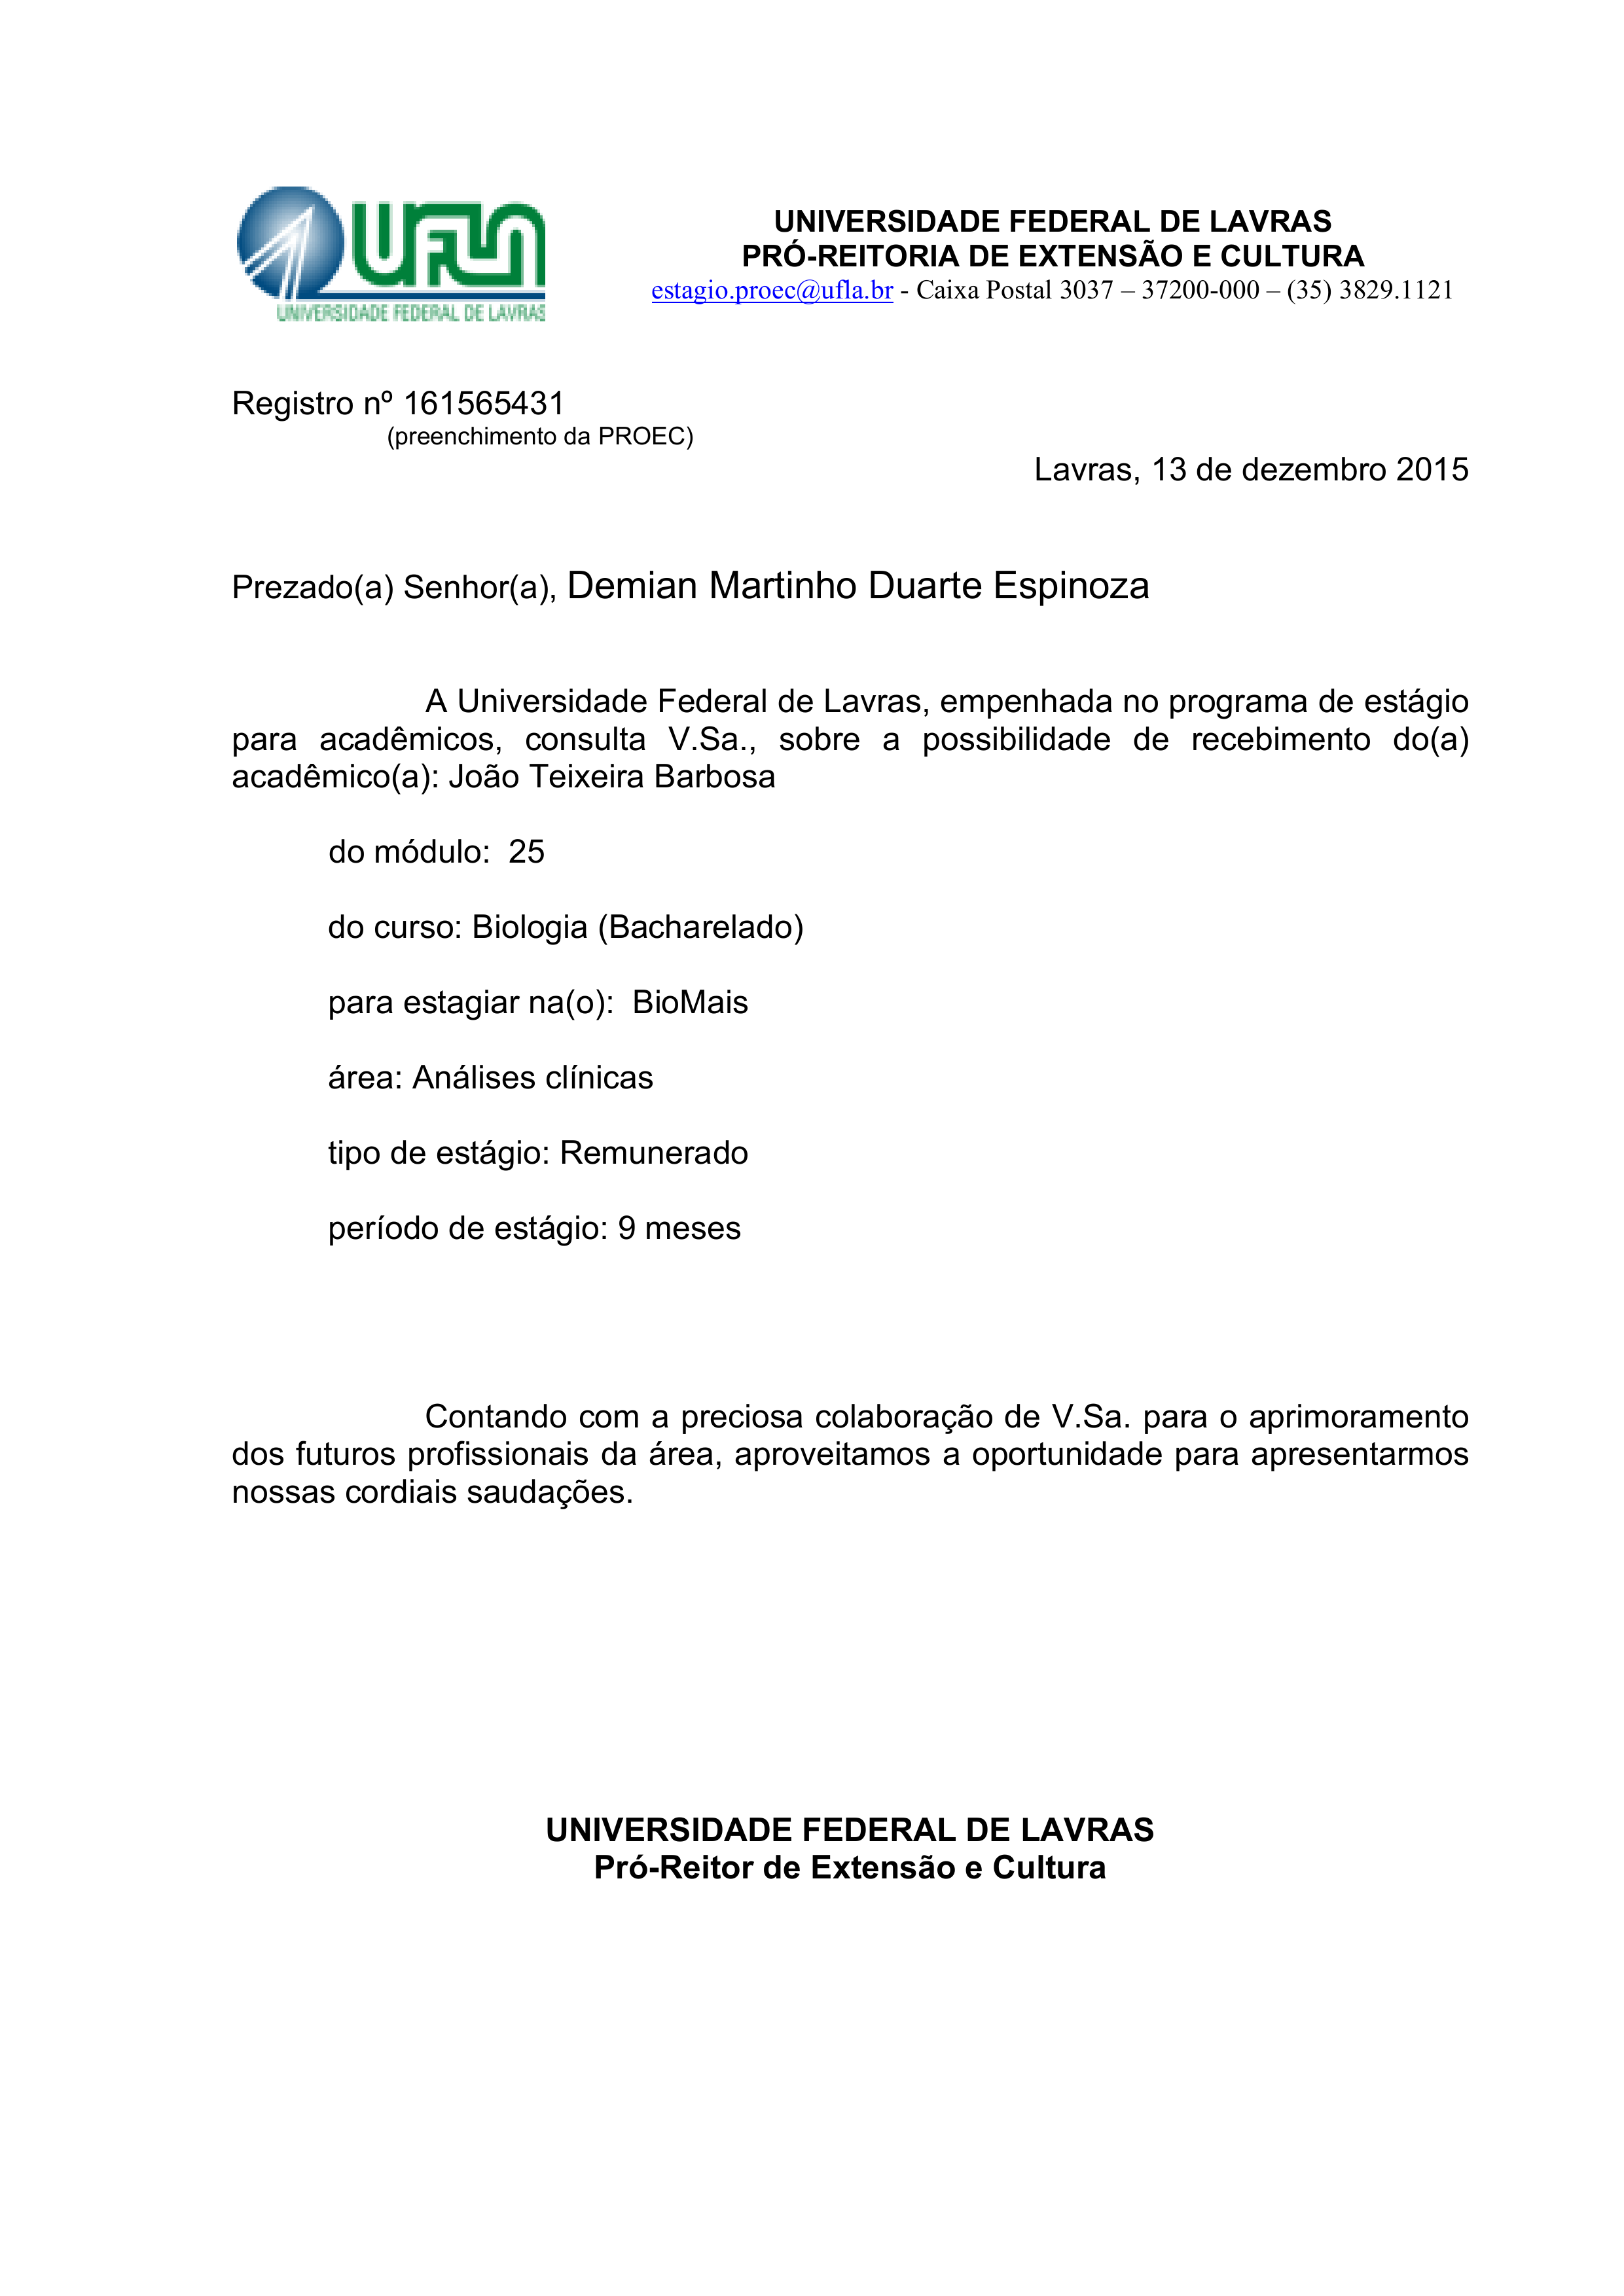
UFLA
UNIVERSIDADE FEDERAL DE LAVRAS
PRÓ-REITORIA DE EXTENSÃO E CULTURA
estagio.proec@ufla.br - Caixa Postal 3037 — 37200-000 — (35) 3829.1121
UNIVERSIDADE FEDERAL DE LAVRAS
Redistro nº 161565431
(preenchimento da PROEC)
Lavras, 13 de dezembro 2015
Prezado(a) Senhor(a),
Demian Martinho Duarte Espinoza
A Universidade Federal de Lavras, empenhada no programa de estágio para acadêmicos, consulta V.Sa., sobre a possibilidade de recebimento do(a)
acadêmico(a):
João Teixeira Barbosa
do módulo:
25
do curso:
Biologia (Bacharelado)
para estagiar na(o):
BioMais
área:
Análises clínicas
tipo de estágio:
Remunerado
período de estágio:
9 meses
Contando com a preciosa colaboração de V.Sa. para o aprimoramento dos futuros profissionais da área, aproveitamos a oportunidade para apresentarmos nossas cordiais saudações.
UNIVERSIDADE FEDERAL DE LAVRAS
Pró-Reitor de Extensão e Cultura